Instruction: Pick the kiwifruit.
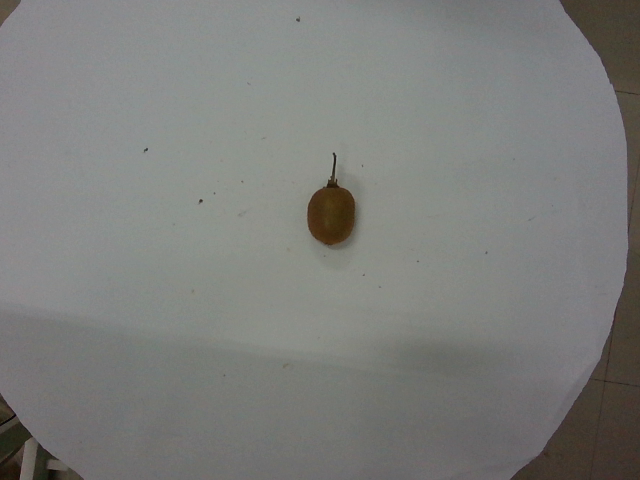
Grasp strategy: vertical